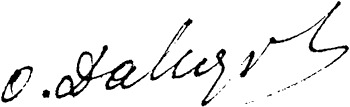
Signature of: oleksii davydov